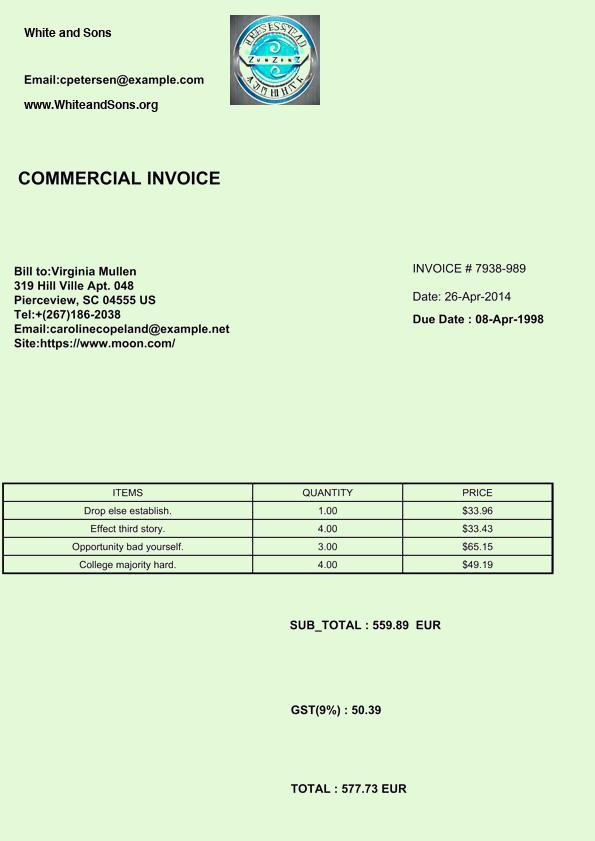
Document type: Invoice